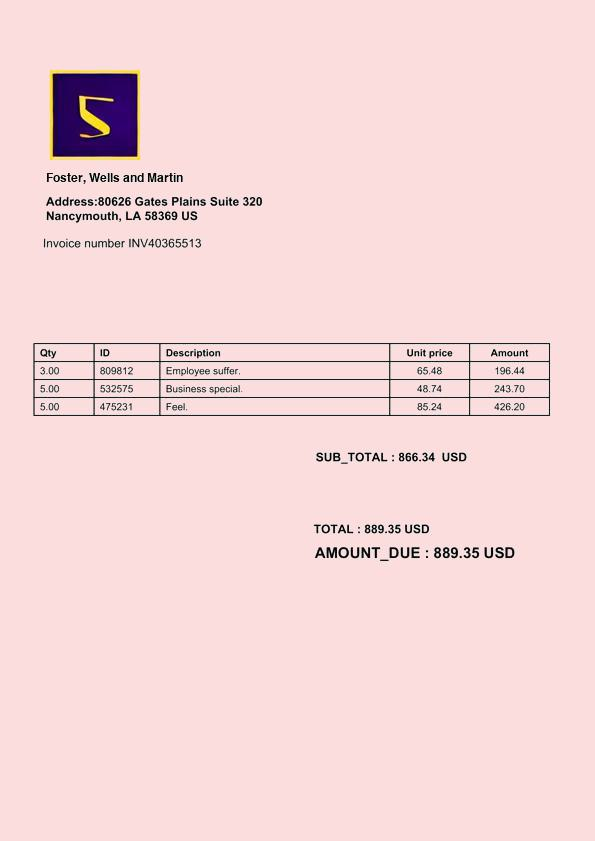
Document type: Invoice